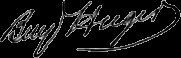
Signature of: benjamin huger